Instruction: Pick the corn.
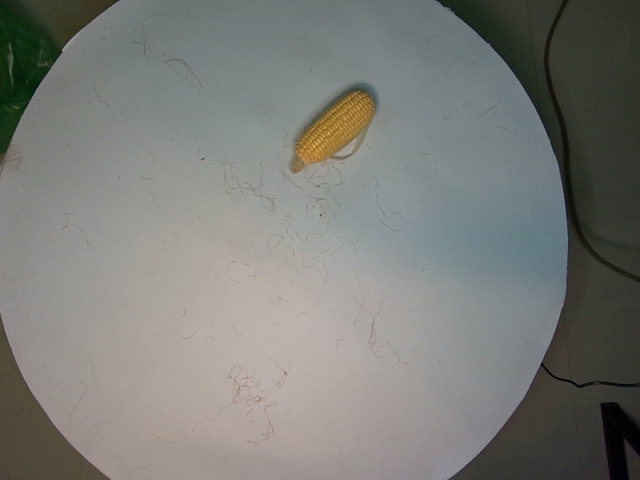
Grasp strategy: vertical